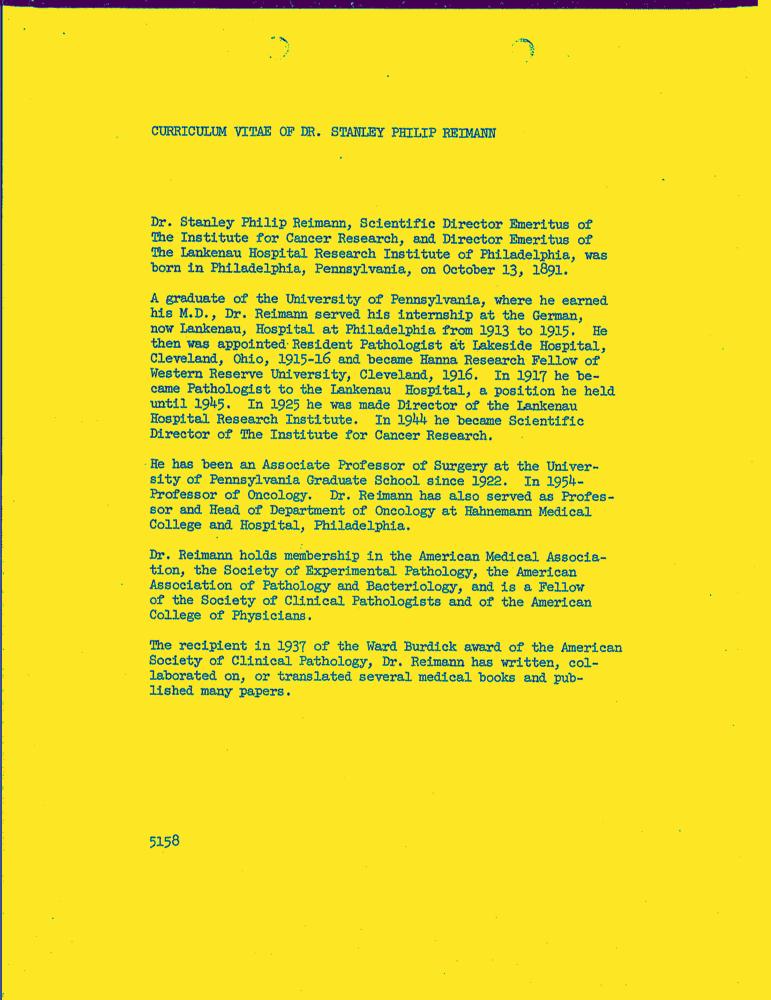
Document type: Resume-Doc